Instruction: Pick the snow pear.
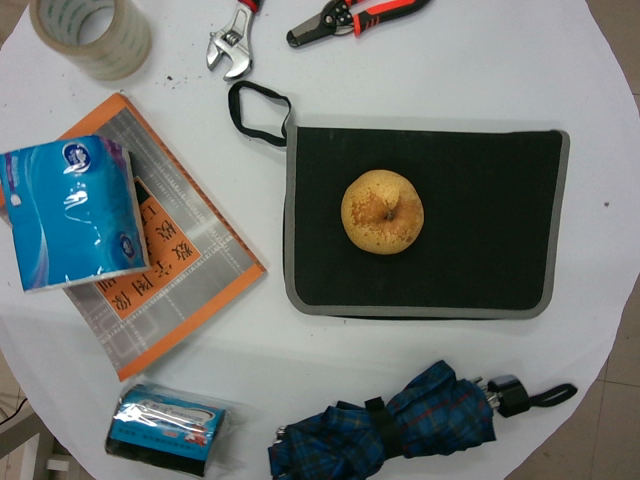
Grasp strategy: vertical